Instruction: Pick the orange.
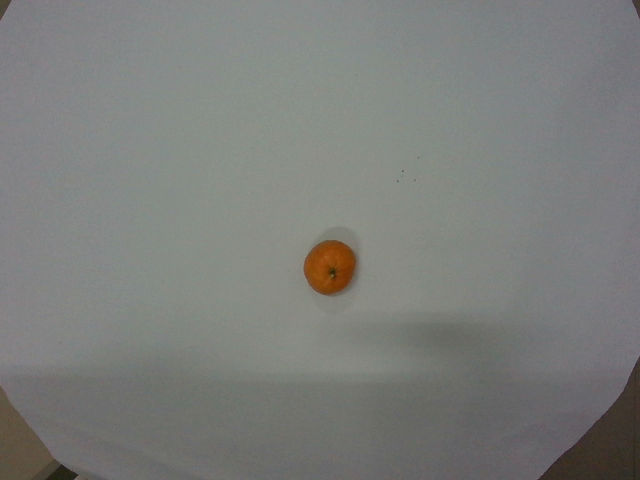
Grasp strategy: vertical